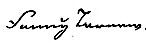
Signature of: fanny tarnow